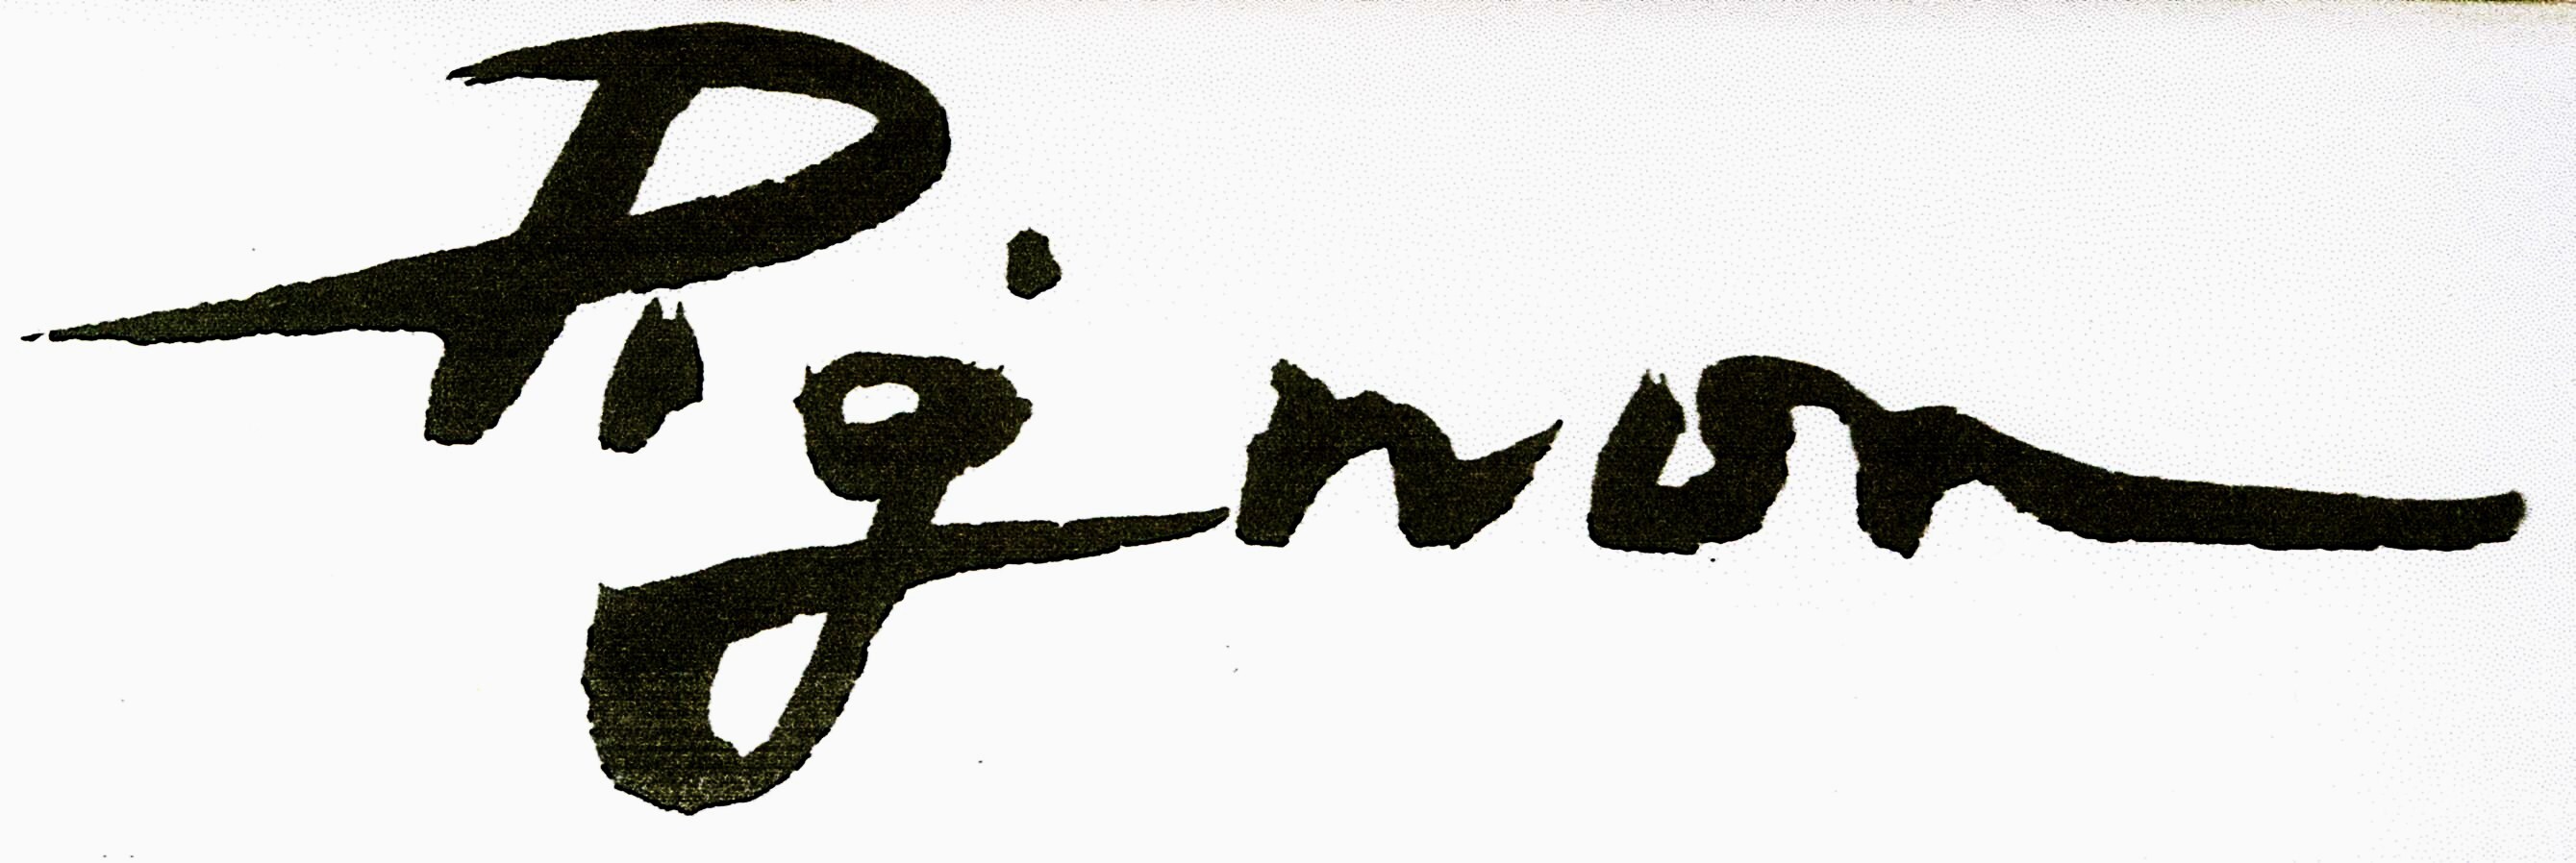
Signature of: édouard pignon